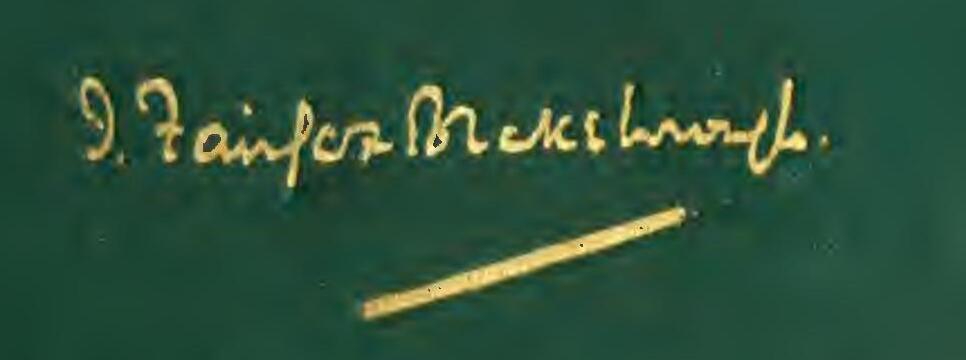
Signature of: john fairfax blakeborough